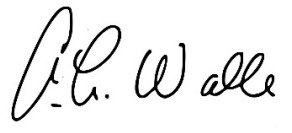
Signature of: armando walle